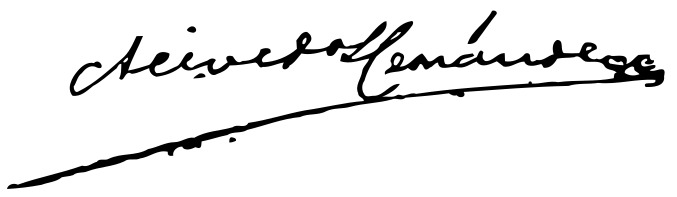
Signature of: antonio acevedo hernández